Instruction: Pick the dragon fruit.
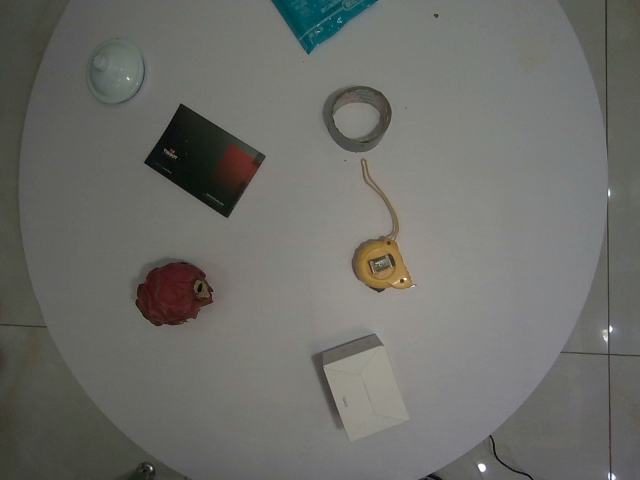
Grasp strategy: vertical